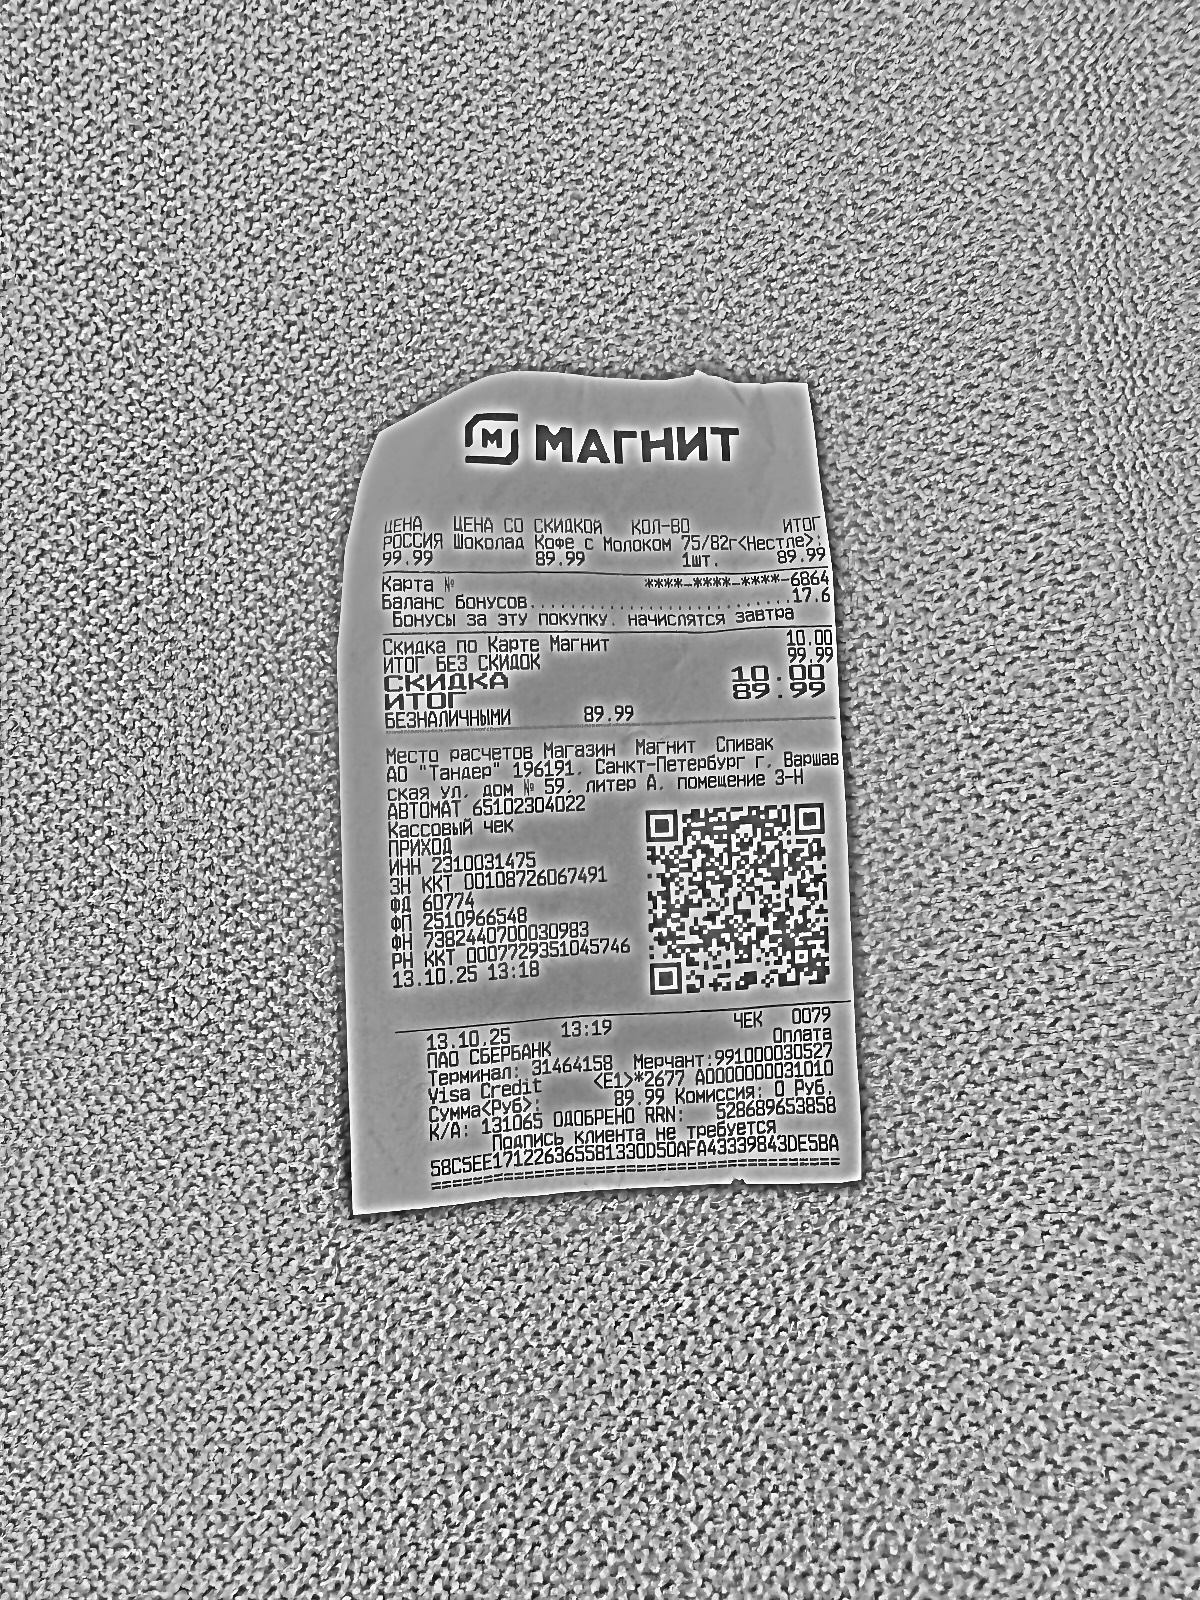
Продавец: АО "Тандер"
ИНН: 2310031475
Дата: 13.10.25
Товары: РОССИЯ Шоколад Кофе с Молоком 75/82г<Нестле>
Количество: 1.000
Цена: 99.99
Сумма: 89.99
Итого: 89.99